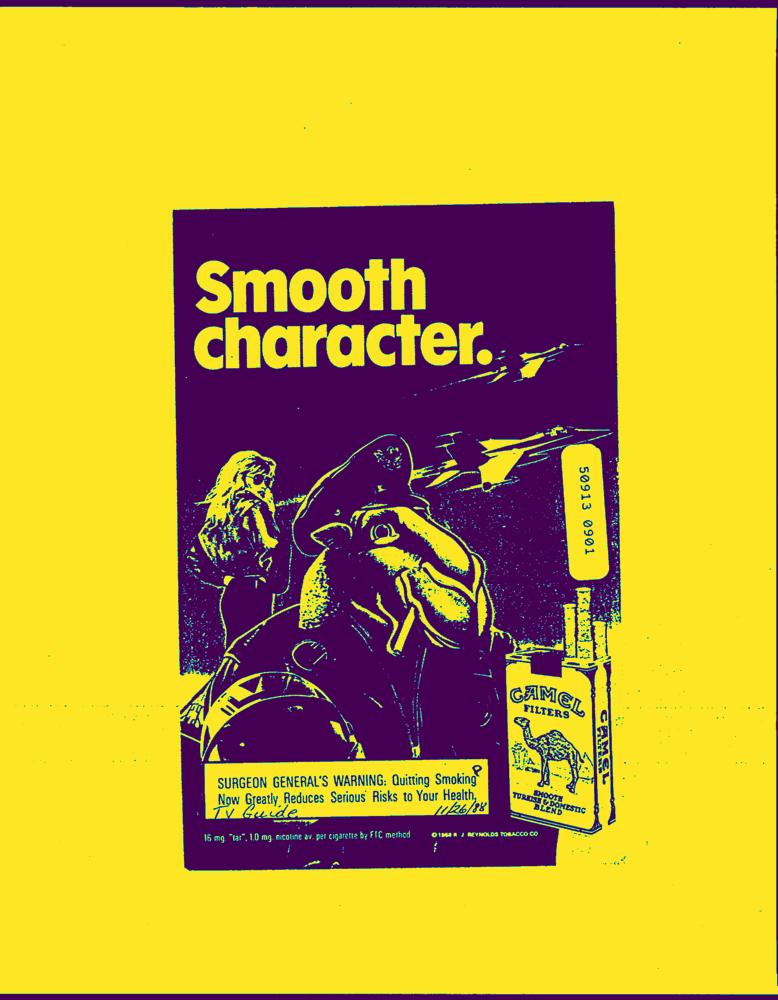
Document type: AD